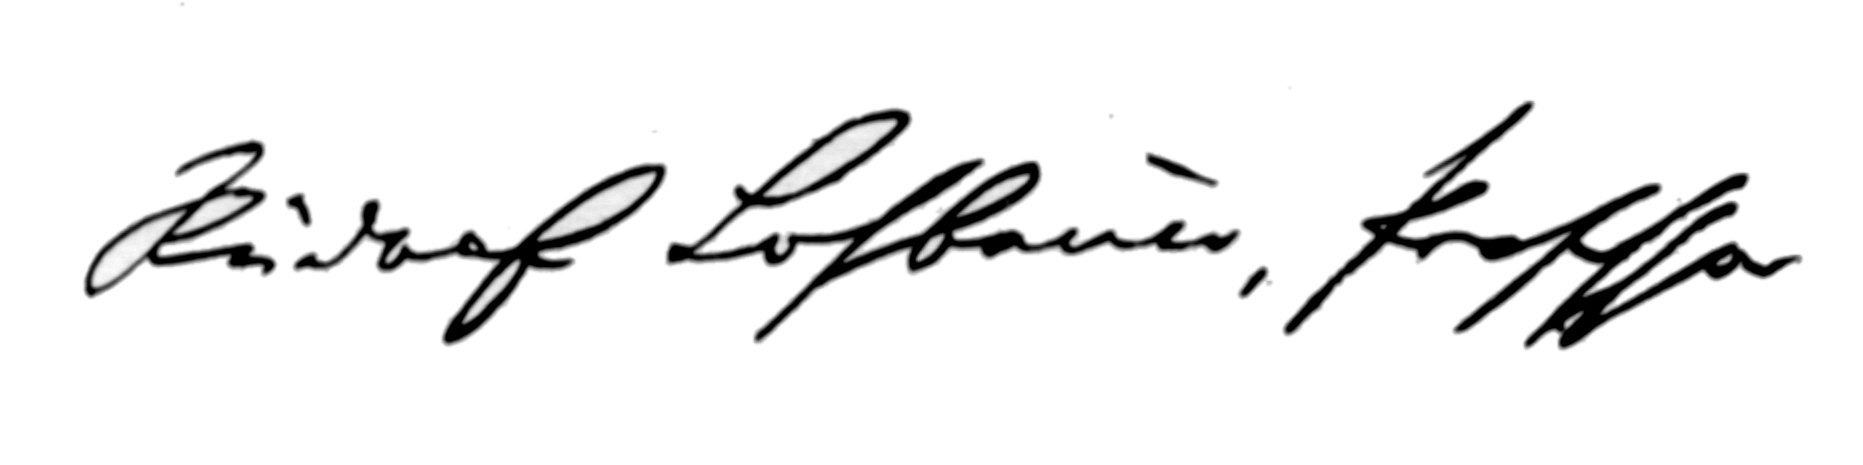
Signature of: rudolf lohbauer